Question: Explain the disease:
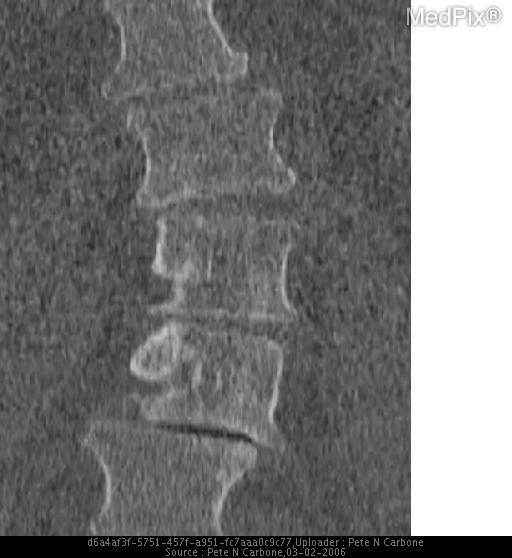
Answer: The disease is discussed as: The term spondylolisthesis originated in the 18th century.  In 1882, Franz Ludwig Neubebauer described spondylolisthesis in women who had died during labor due to difficulties resulting from narrow birth canals.  The word is of Greek origin, spondylo meaning spine and listhesis meaning slippage or slip.
Spondylolisthesis is defined as a displacement of a superior vertebra in relation to the inferior one.  The most common type of spondylolisthesis occurs due to fracture of the pars interarticularis, with L5/S1 being the most frequent level.  A grading system that is commonly used describes a grade 1 as displacement of 25% or less of the involved vertebra, grade 2 is displacement greater than 25% and up to 50%, grade 3 is displacement greater than 50% and up to 75% and grade 4 is greater than 75% displacement and up to 100% displacement.
Because spondylolisthesis typically occurs at levels below the spinal cord, the condition is rarely fatal.  However, besides low back pain, nerve root involvement is common, especially because of compression from the inferior articular process.  Other common presentations besides musculoskeletal pain and radiculopathy are related to degenerative disc disease and spinal stenosis when present.
As mentioned previously, there are different etiologies of spondylolisthesis.  The most common, occurring nearly 80% of the time, is type II, or spondylolytic spondylolisthesis (also known as isthmic).  This commonly follows spondylolysis, often as a result of athletic activity (common athletics include diving, gymnastics, and wrestling).  Type I is congenital, or dysplastic, and is a defect involving the facet joint that allows displacement.  Type III is due to degenerative changes and is common in older patients.  Type IV is traumatic and can be included in Type 2, but also includes trauma that causes displacement but that does not involve the pars interarticularis.  Lastly, type V is pathologic spondylolisthesis, such as displacement following a fracture due to a neoplasm.
Lateral radiographs are often excellent for diagnosing and grading sponylolisthesis, especially when the displacement is anterior/posterior.  Oblique views are also helpful to view the pars interarticularis, which is often described as a “Scotty dog” (the eye is the pedicle, the ear is the superior articular process, and a fracture of the par interarticularis is described as the collar and appears as a lucency).  CT imaging is often used to confirm the diagnosis as well as to better define bony defects, whether it be a fracture of the pars interarticularis, fractures elsewhere allowing displacement, or other bony anomalies.  MR imaging is used to image soft tissue, such as nerve root involvement, spinal stenosis, and disc disorders.
Spondylolisthesis is common; 5% of adults have a degree of displacement.  Spondylolysis involvement is twice as common in men compared to women, and etiologies such as dysplastic and degenerative are more common in women.  Eskimos have an incidence as high as 50% in adults for reasons unknown.
Treatments are typically performed by orthopedic surgeons or neurosurgeons when symptoms and disability are determined severe enough. Treatment includes fixation with hardware and fusion of the involved vertebra.  There are no interventional radiological treatments yet.